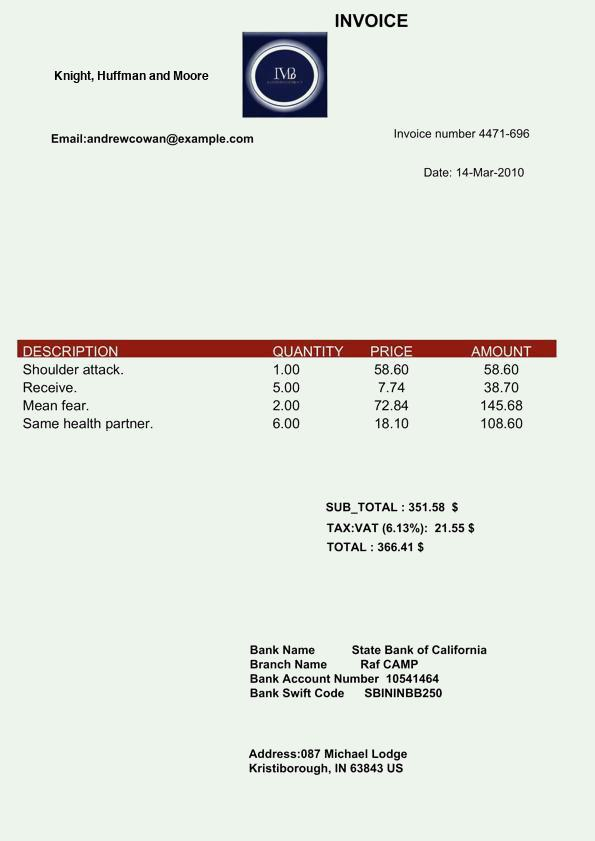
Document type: Invoice